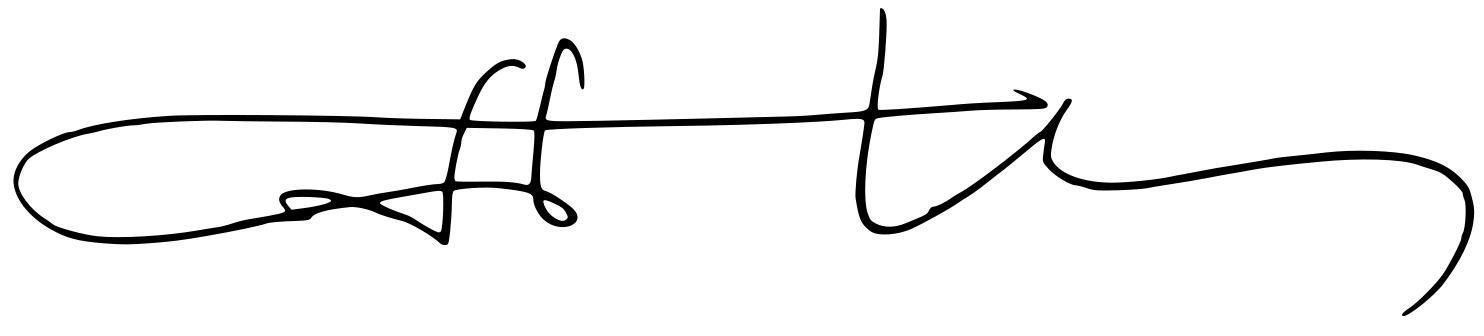
Signature of: prokopis pavlopoulos